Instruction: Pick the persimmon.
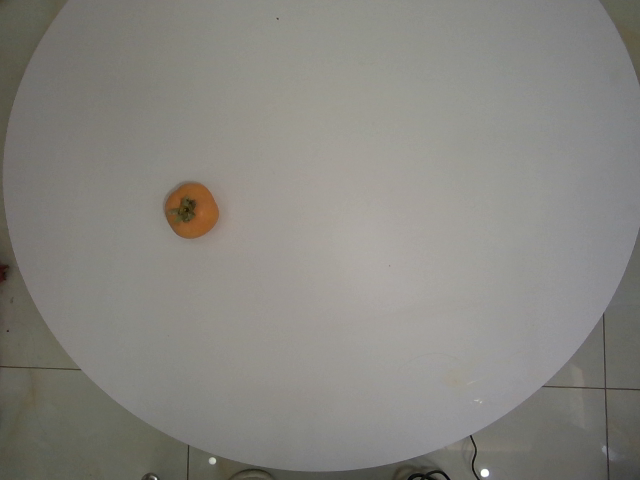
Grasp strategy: vertical